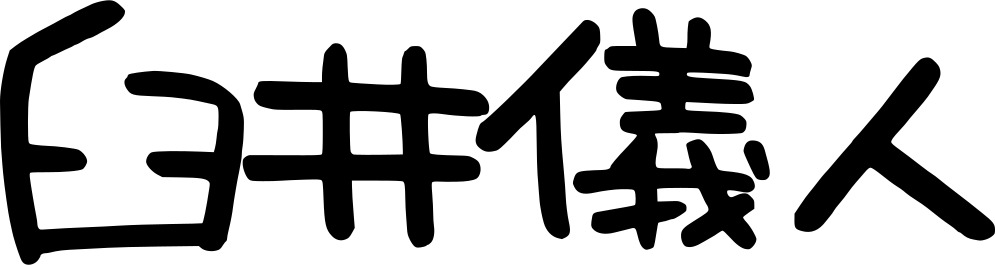
Signature of: yoshito usui